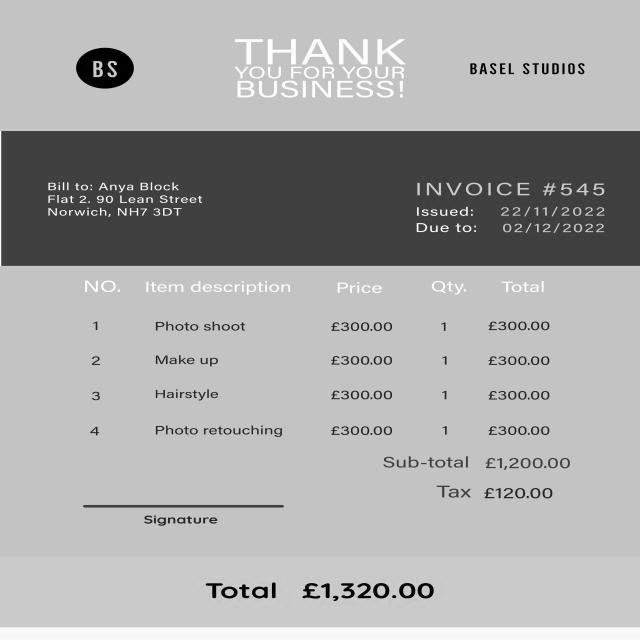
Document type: Invoice